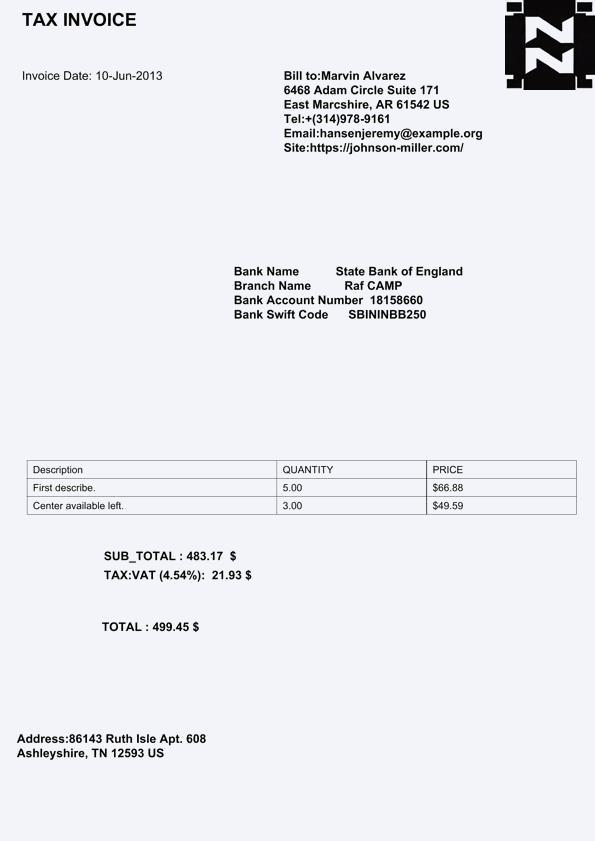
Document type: Invoice